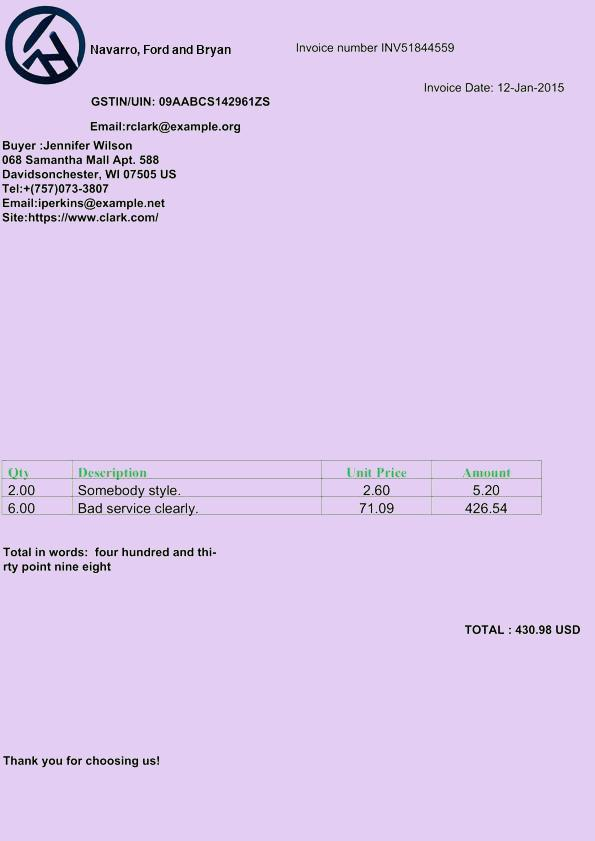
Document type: Invoice